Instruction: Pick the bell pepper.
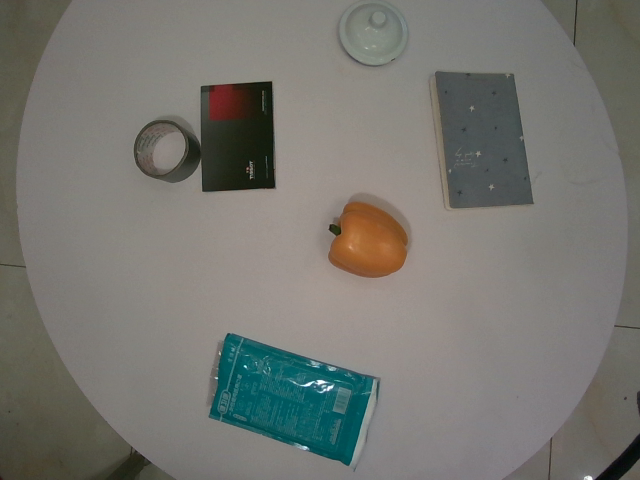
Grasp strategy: vertical